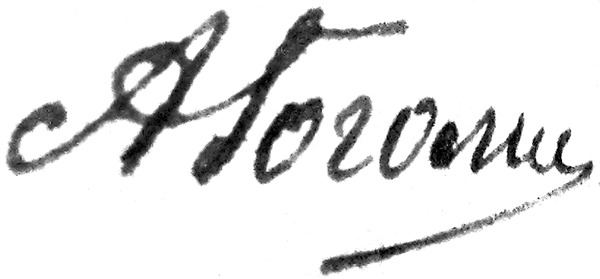
Signature of: anna grigorevna gogol